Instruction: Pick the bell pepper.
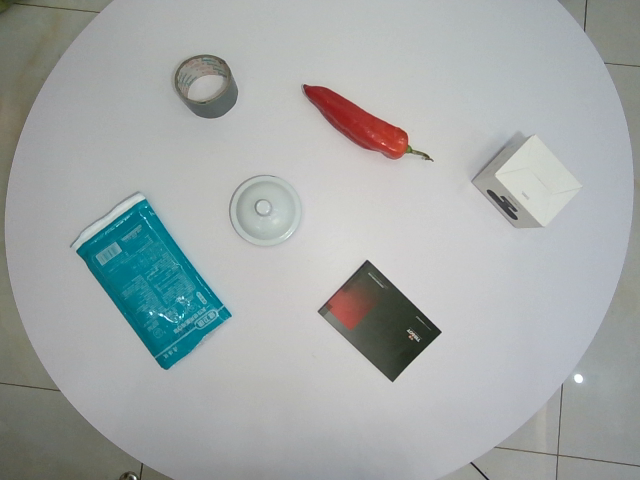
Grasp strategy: vertical